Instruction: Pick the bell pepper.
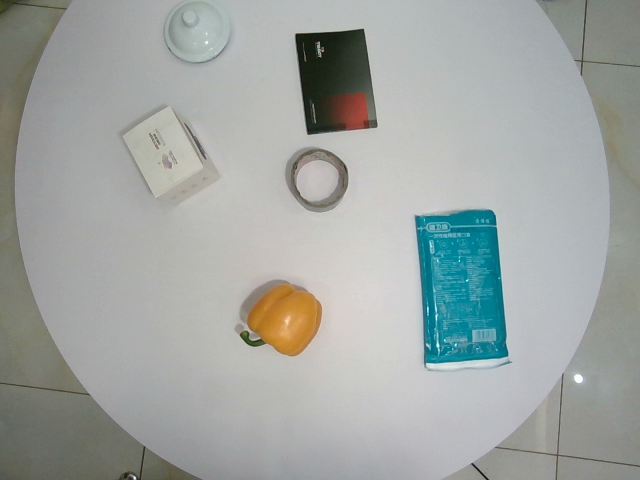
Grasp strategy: vertical